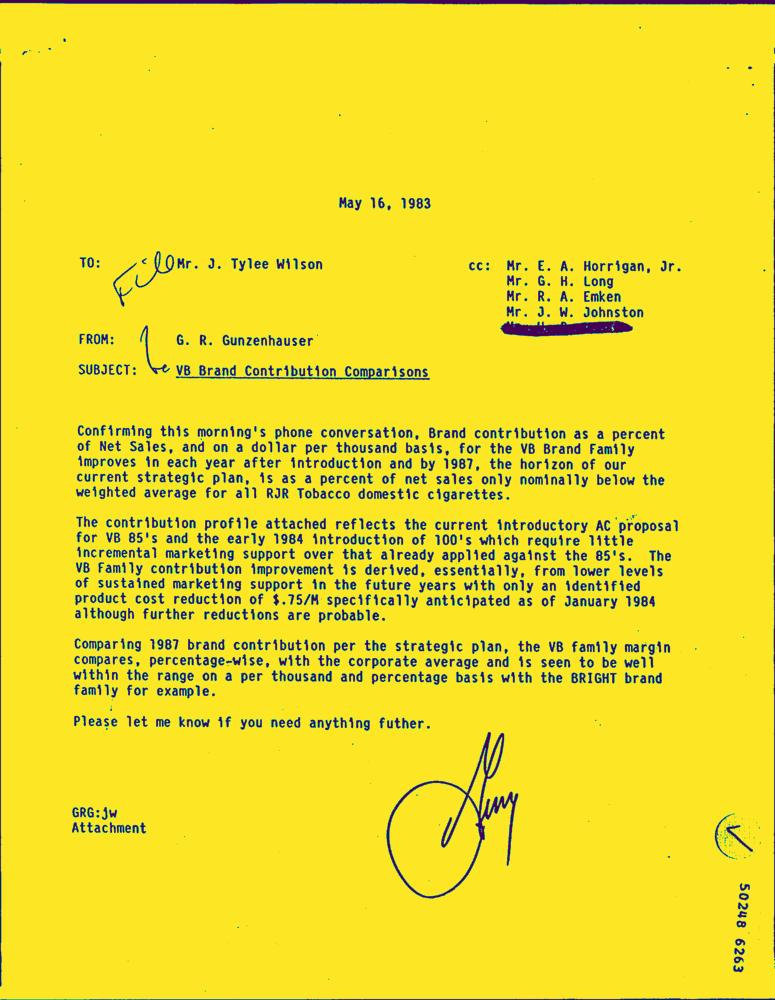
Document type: Letter-Doc